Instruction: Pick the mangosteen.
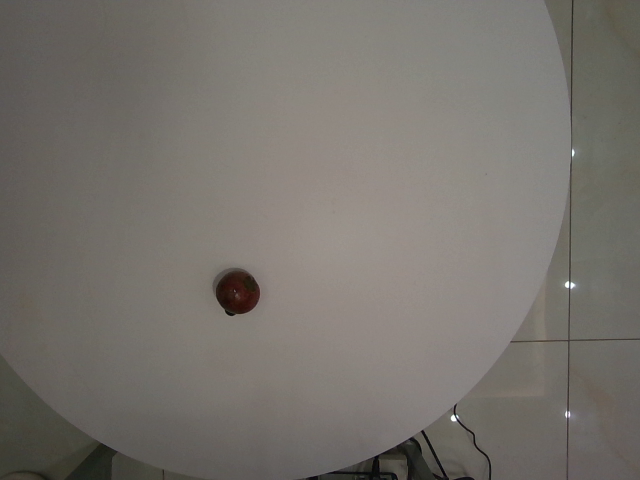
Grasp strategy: vertical